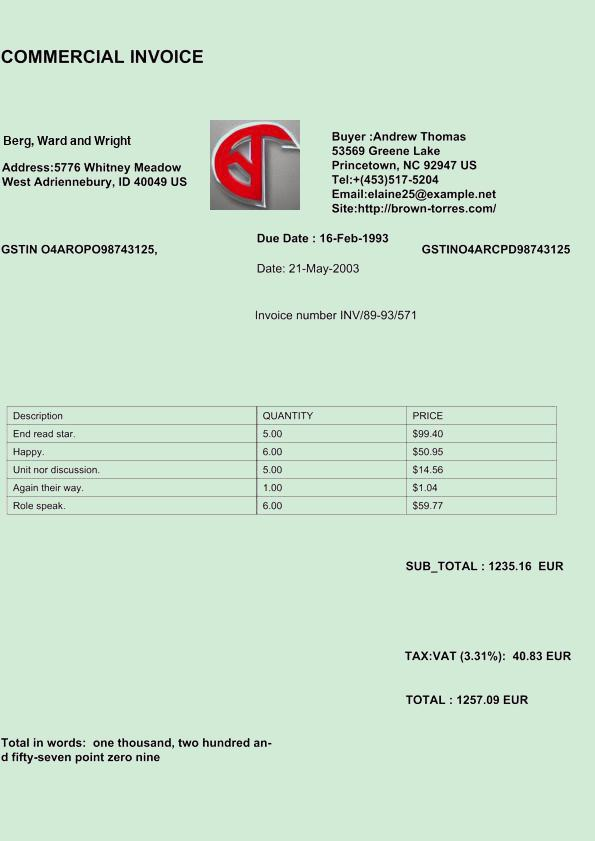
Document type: Invoice